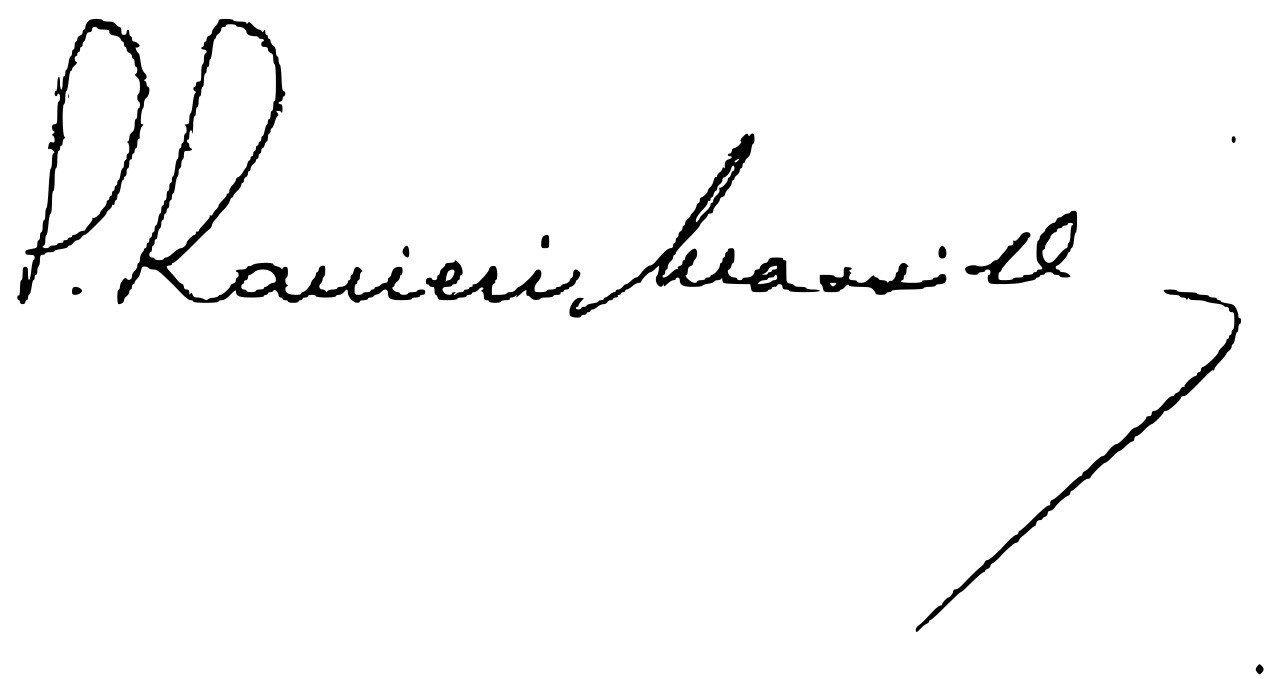
Signature of: pascoal ranieri mazzilli